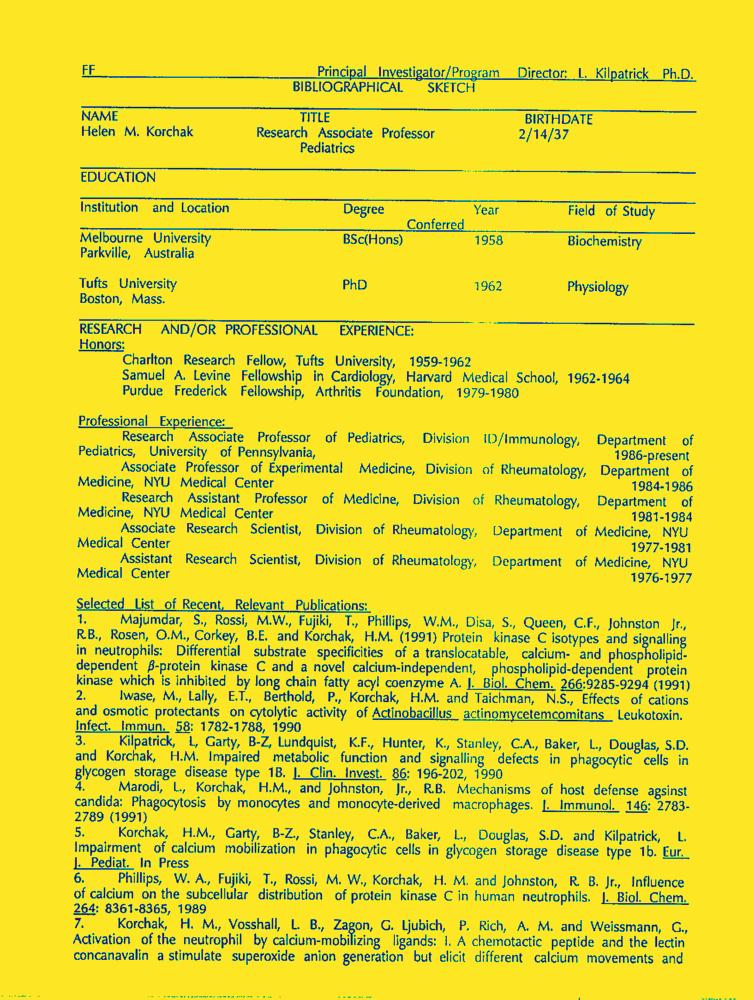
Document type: Resume-Doc